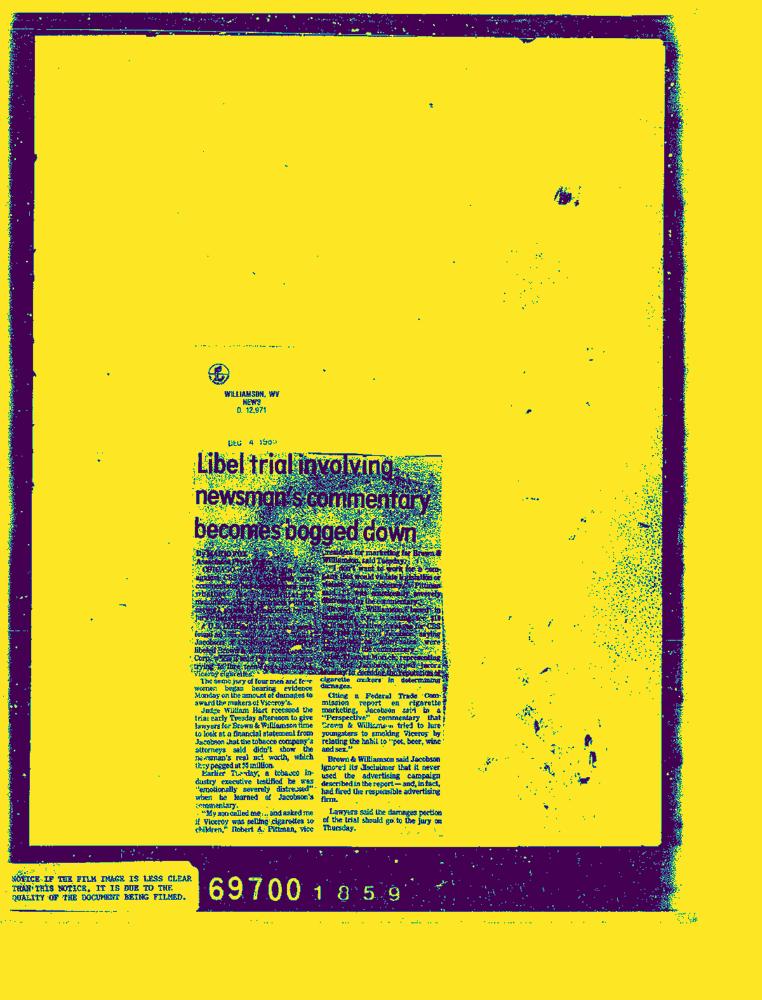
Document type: News-Article